Question: By what date must an appeal be filed according to the document?
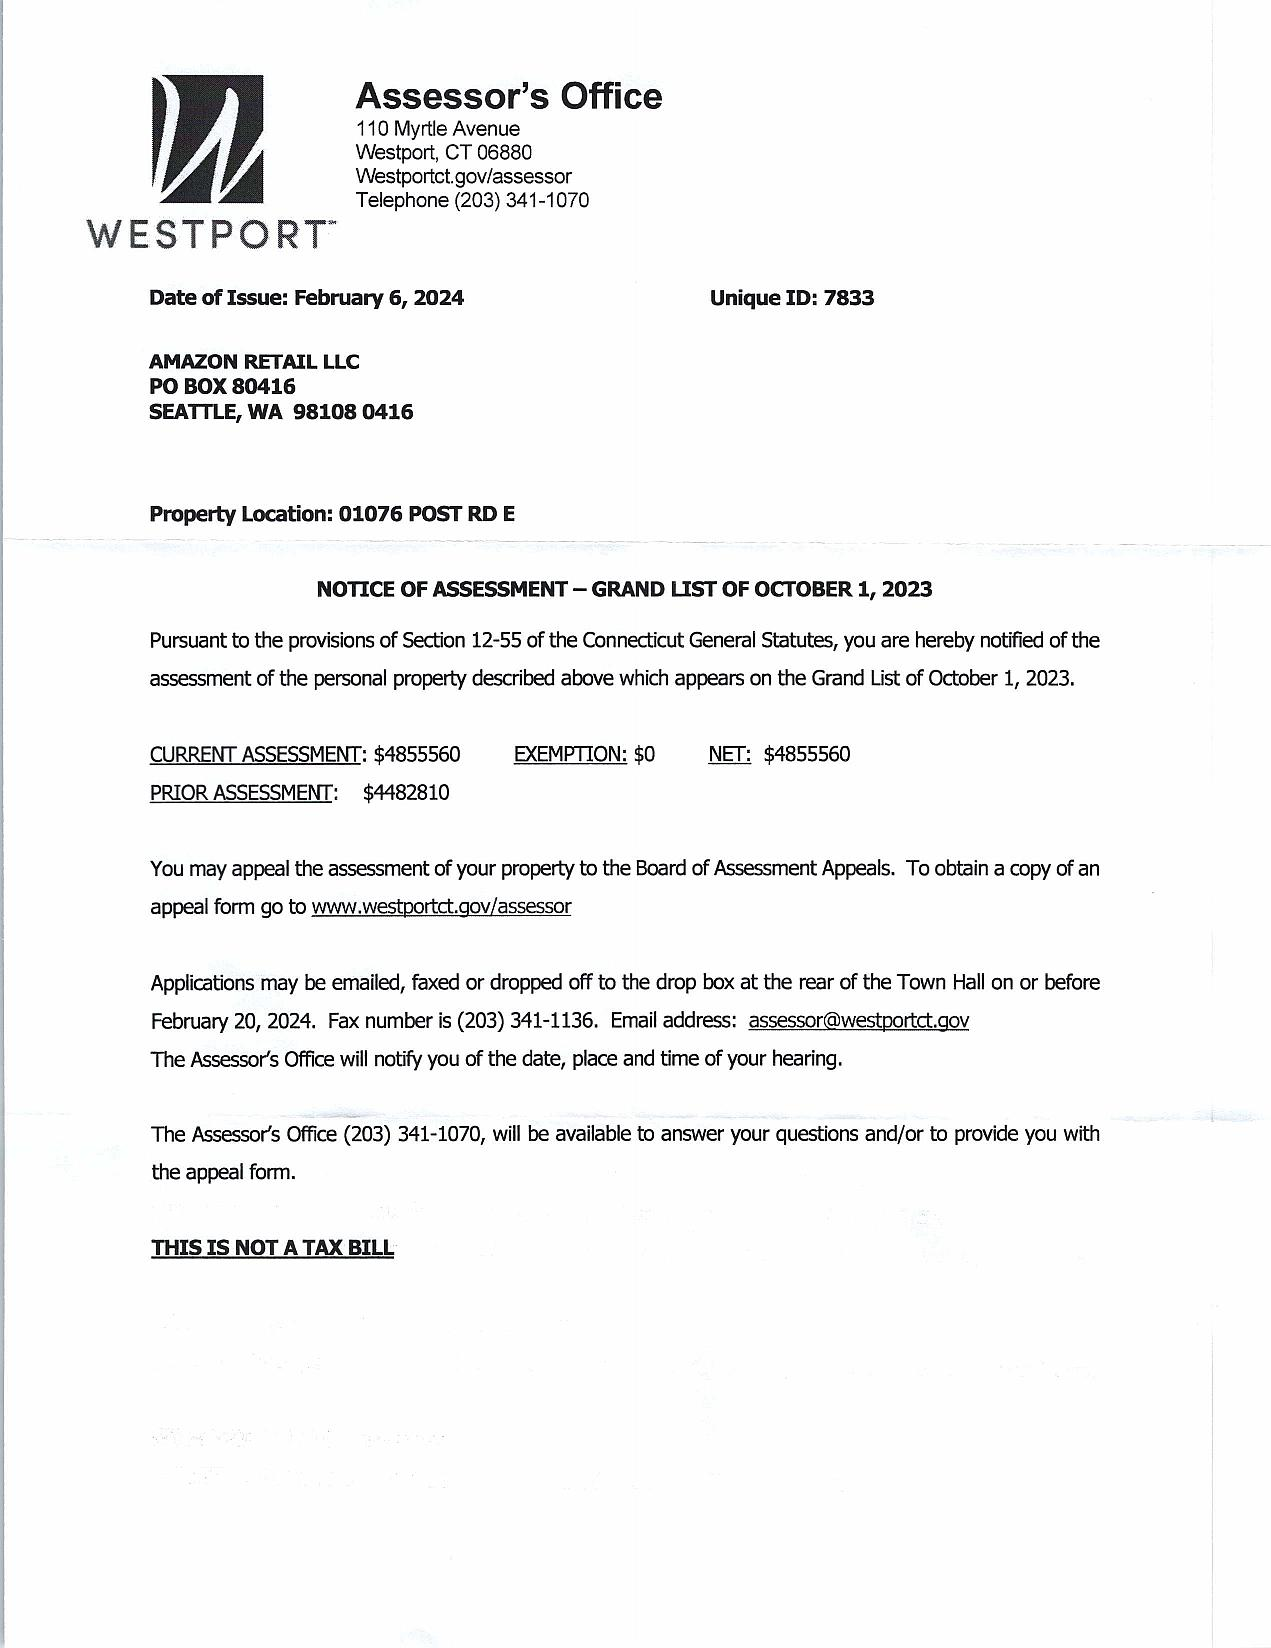
Answer: "20-Feb-24"